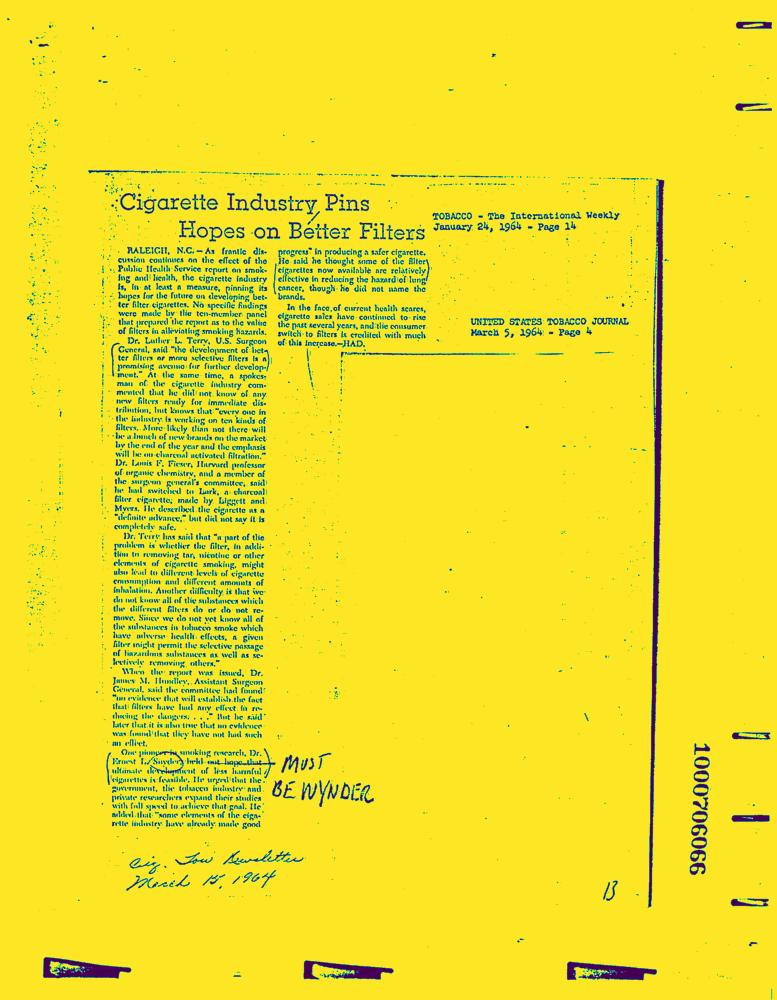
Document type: News-Article